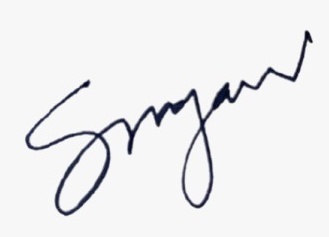
Signature of: srijan pal singh